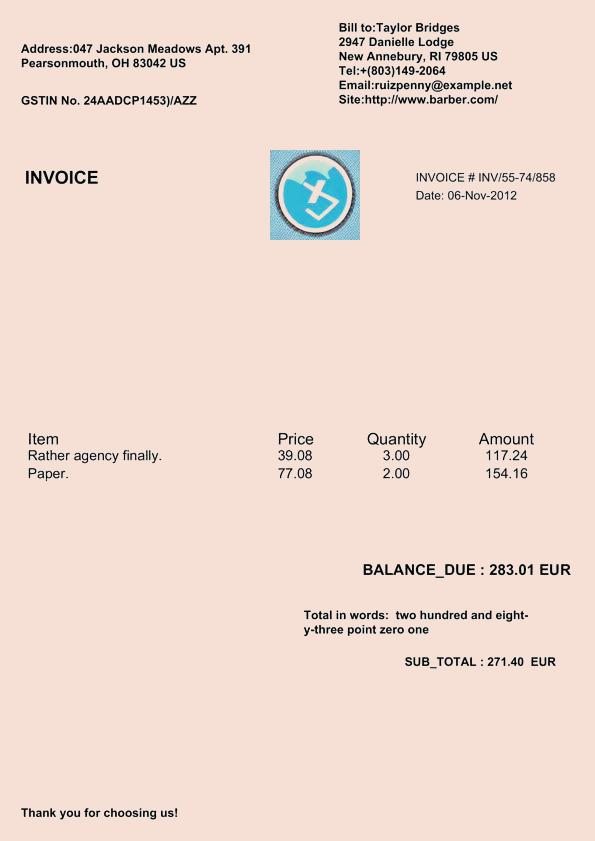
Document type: Invoice